Question: What do the imaging results show?
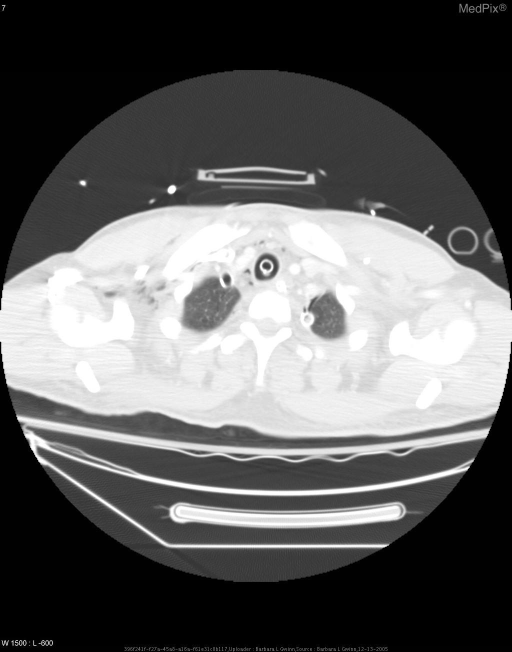
Answer: The imaging shows Pneumomediastinum with air in the anterior aspect tracking  up to the thoracic inlet.
Subcutaneous air noted adjacent to the chest tubes and running up into the axilla bilaterally.
Pneumothoraces bilaterally.
Left subclavian line, endotracheal tube, enteric tube, and bilateral chest tubes appropriately placed. CT with IV and enteric contrast showing pneumomediastinum, bilateral pneumothoraces, and air in subcutaneous tissues..